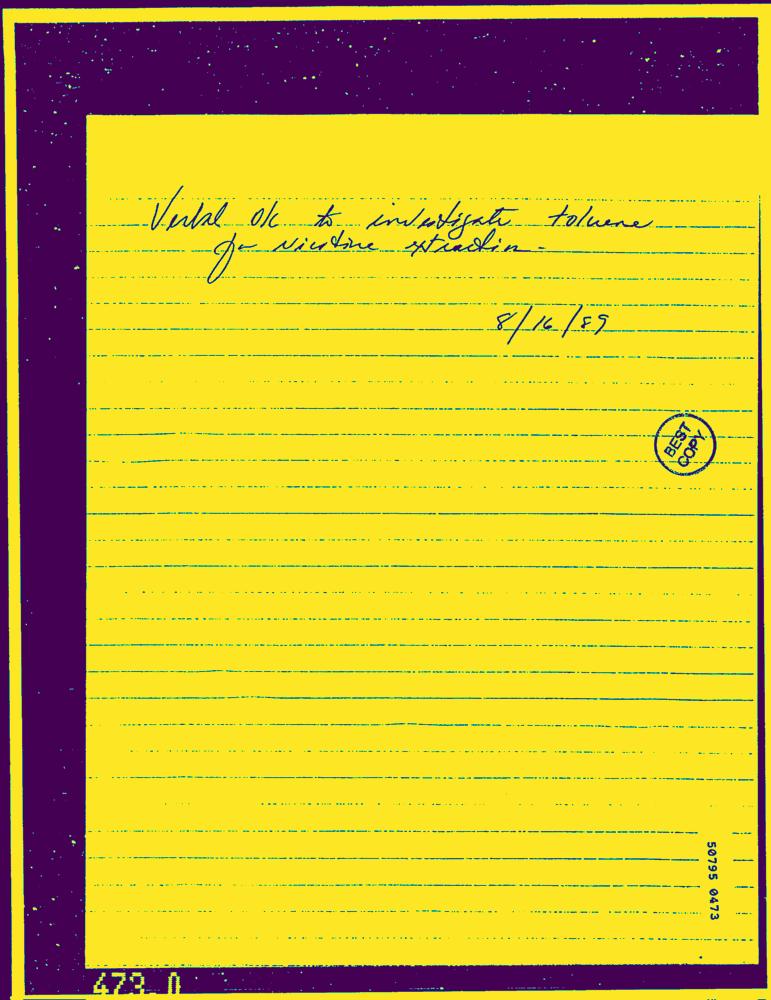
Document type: Hand-Written